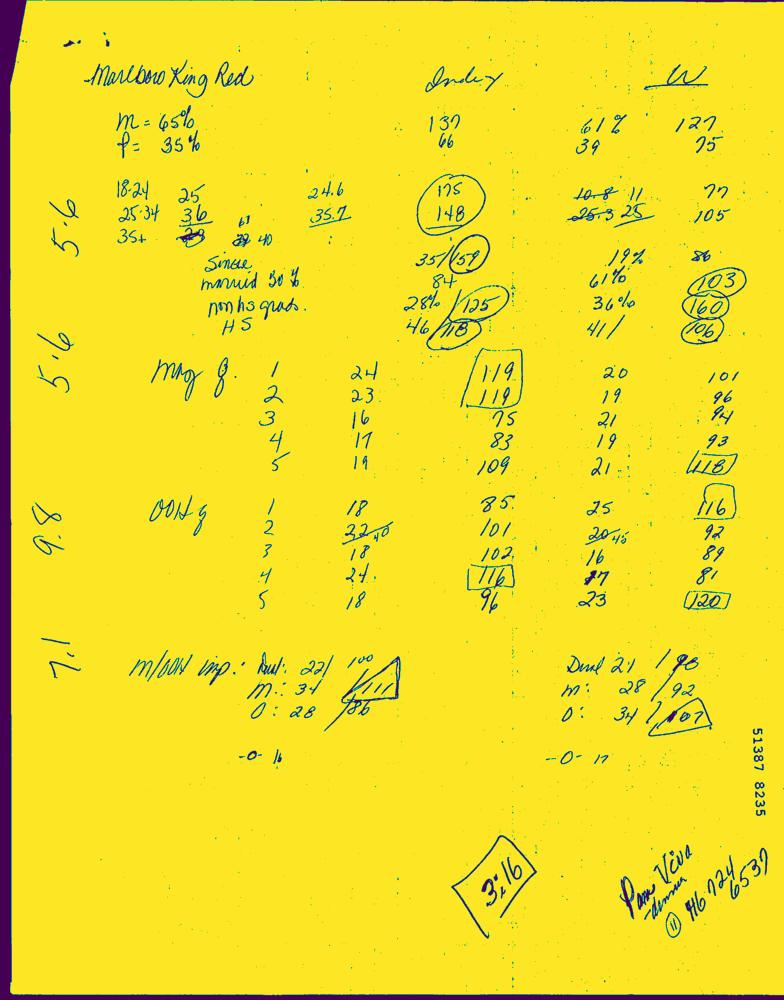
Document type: Hand-Written